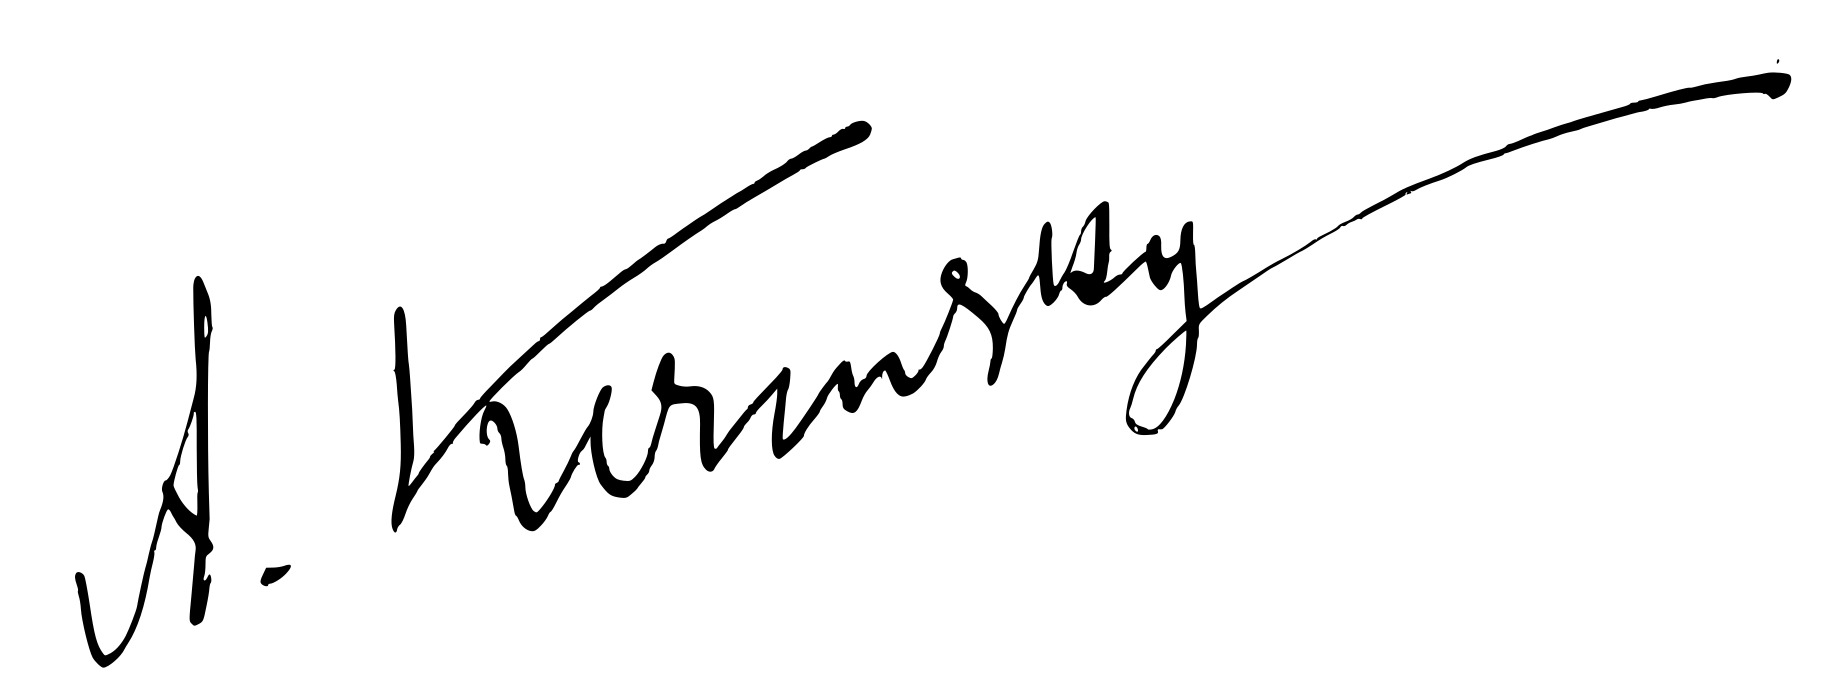
Signature of: alexander kerensky